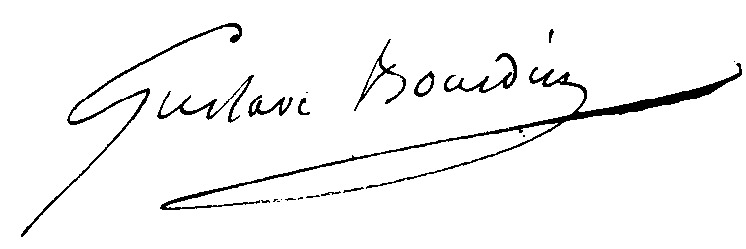
Signature of: gustave bourdin